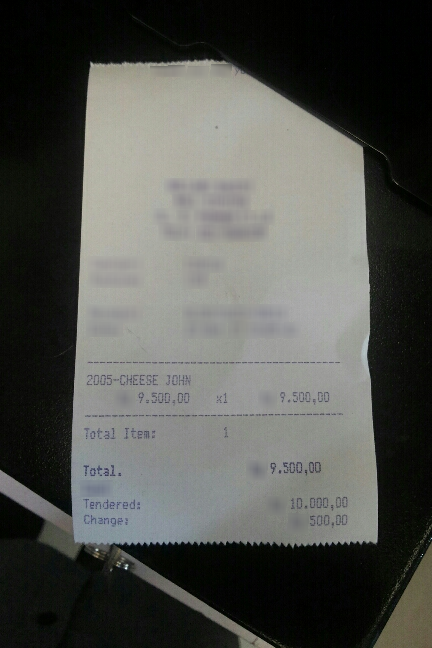
Number of items: 5
Total: 9.500,00
OCR text regions:
text: 2005-
text: CHEESE
text: JOHN
text: 9.500,00
text: x1
text: 9.500,00
text: Total
text: Item:
text: 1
text: Total.
text: 9.500,00
text: Tendered:
text: 10.000,00
text: Change:
text: 500,00